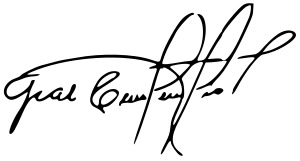
Signature of: celso torrelio